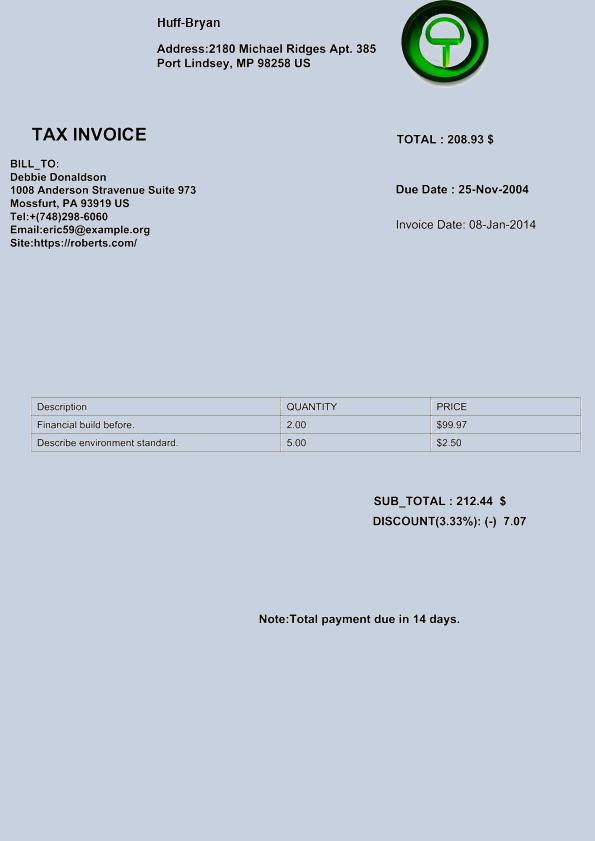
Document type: Invoice